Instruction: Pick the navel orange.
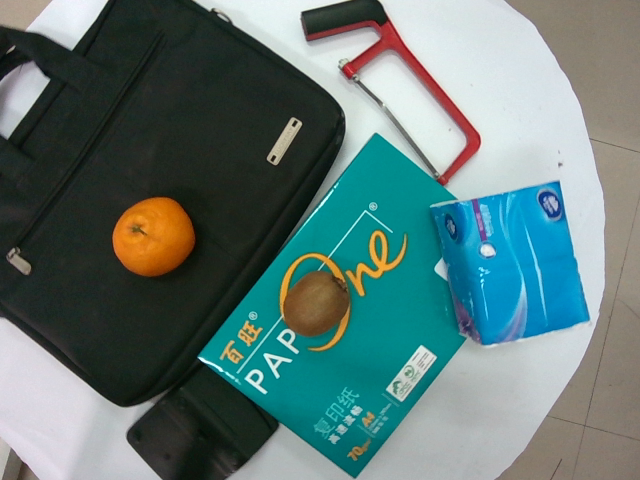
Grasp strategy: vertical